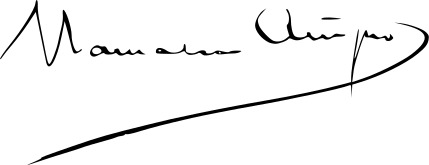
Signature of: ramalho ortigão